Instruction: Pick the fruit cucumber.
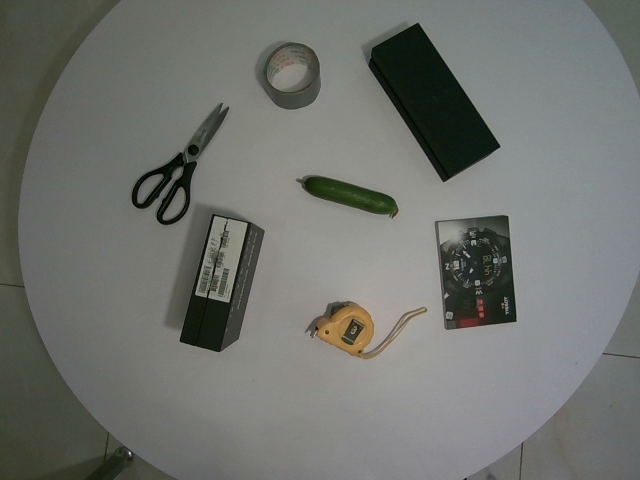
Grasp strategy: vertical